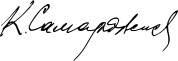
Signature of: konstantin samardzhiev